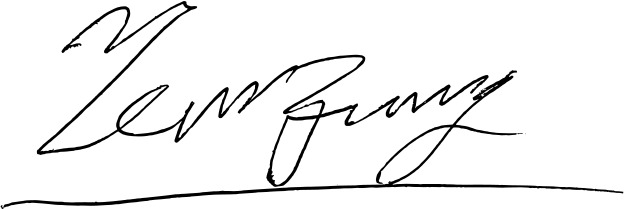
Signature of: tenzing norgay